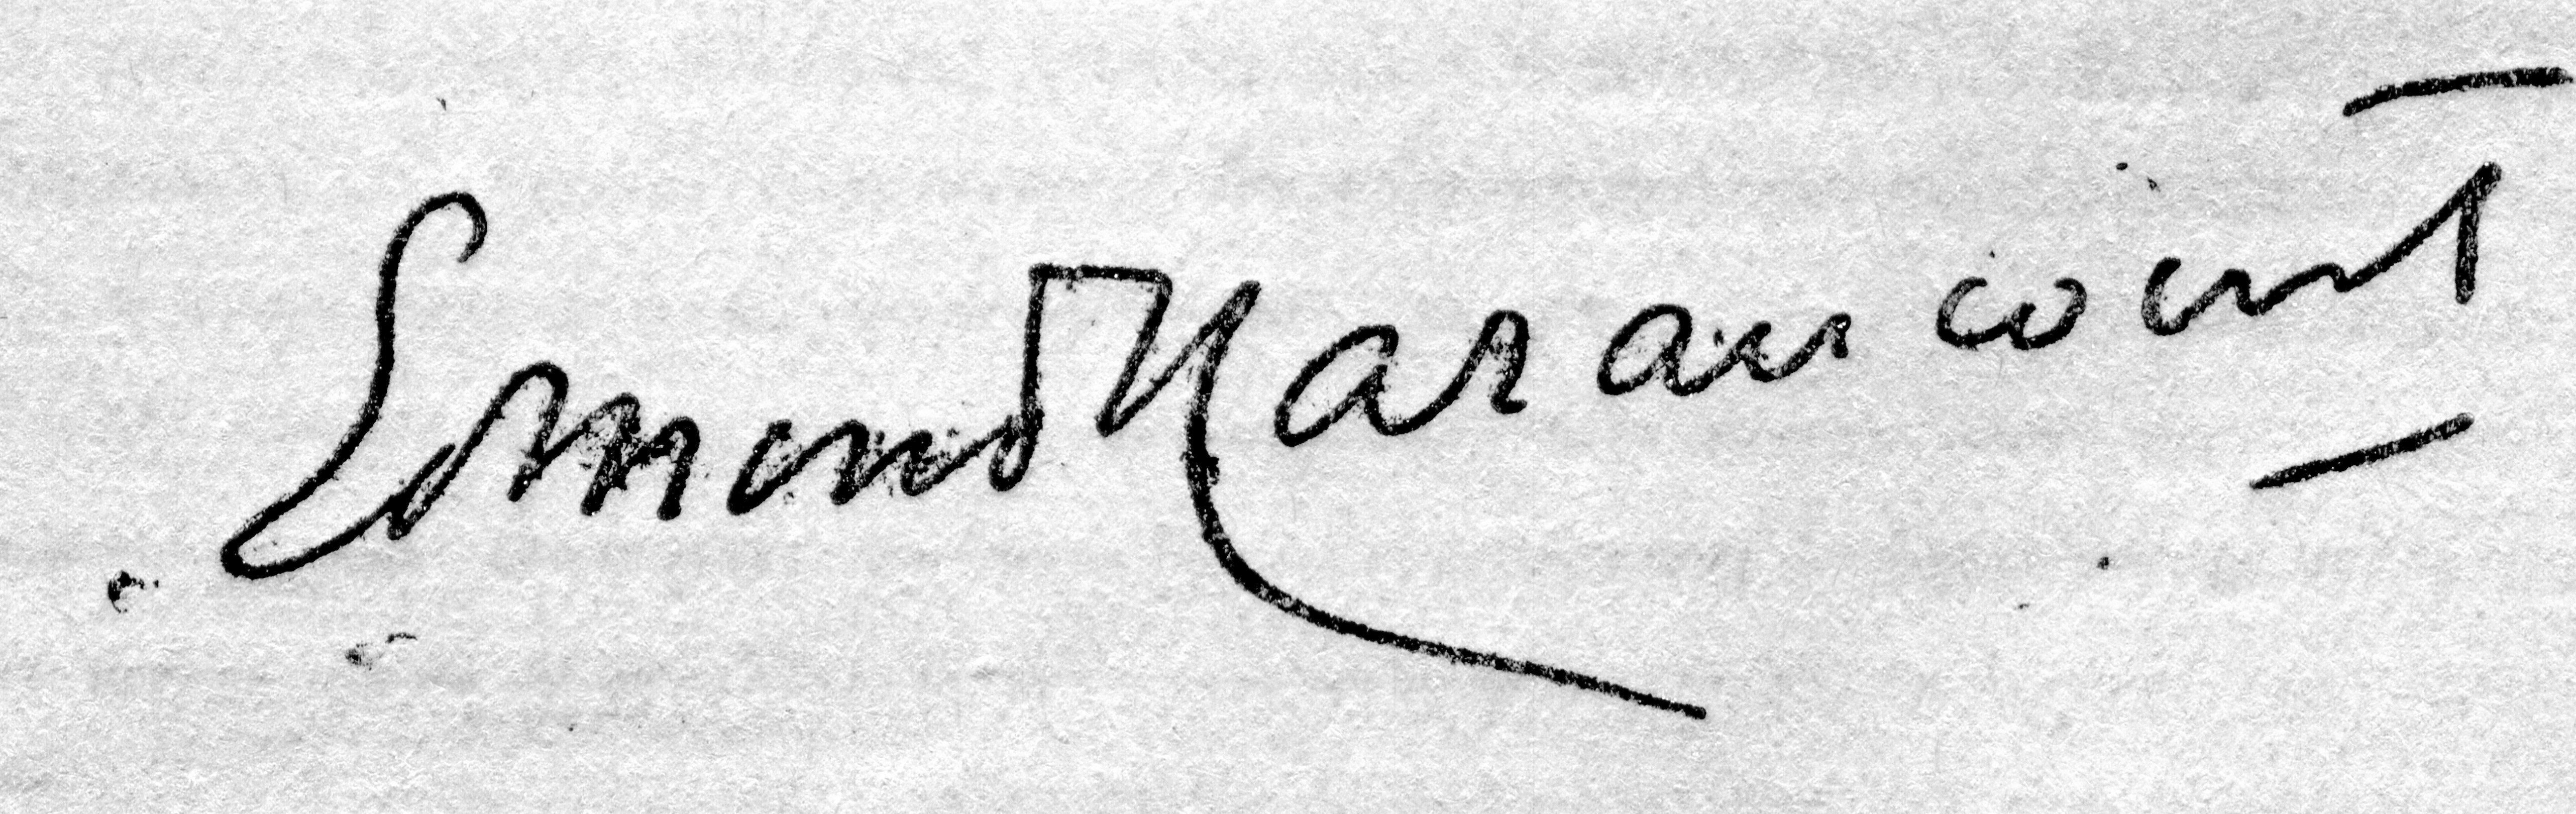
Signature of: edmond haraucourt